Question: What is the name of the tenant mentioned in the document?
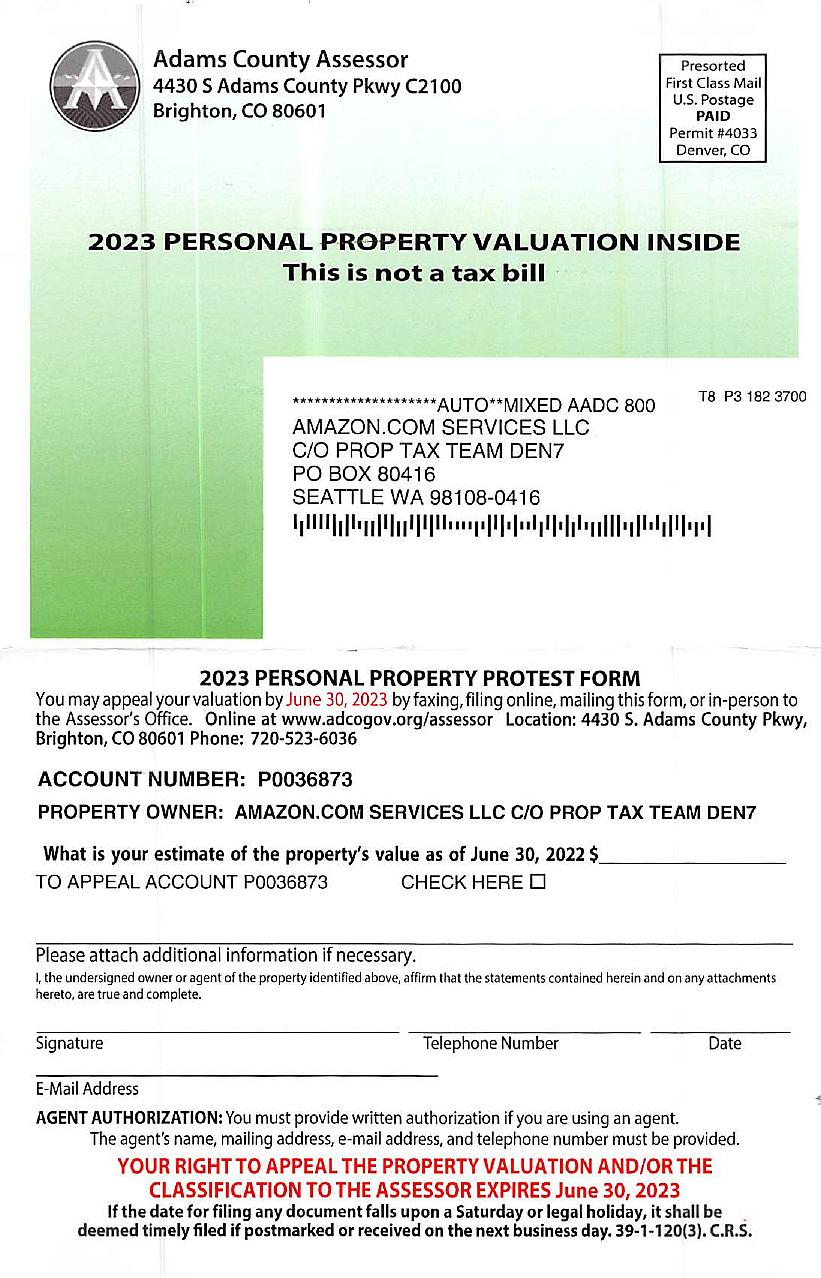
Answer: "AMAZON.COM SERVICES LLC C/O PROP TAX TEAM DEN7"